Question: In what way does the history help explain the case?
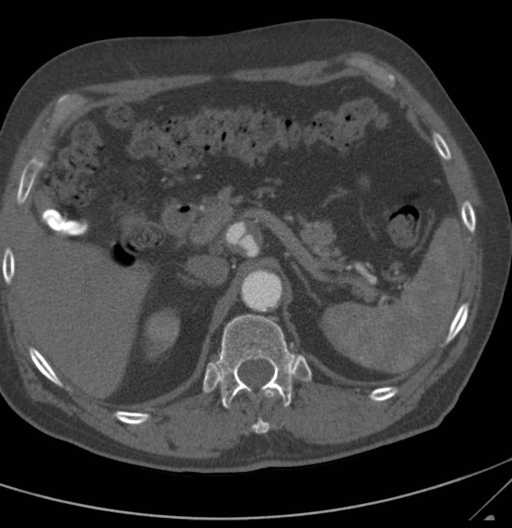
Answer: The patient's history of A 75-year-old white man with a history of smoking and mid-abdomen pain. is key in understanding the case.